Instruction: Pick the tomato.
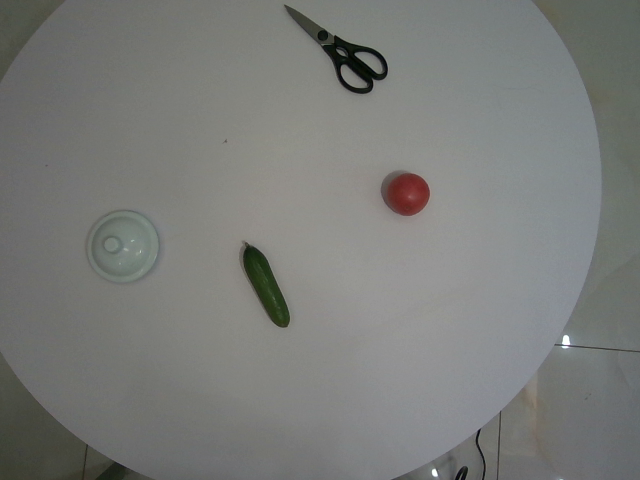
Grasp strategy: vertical